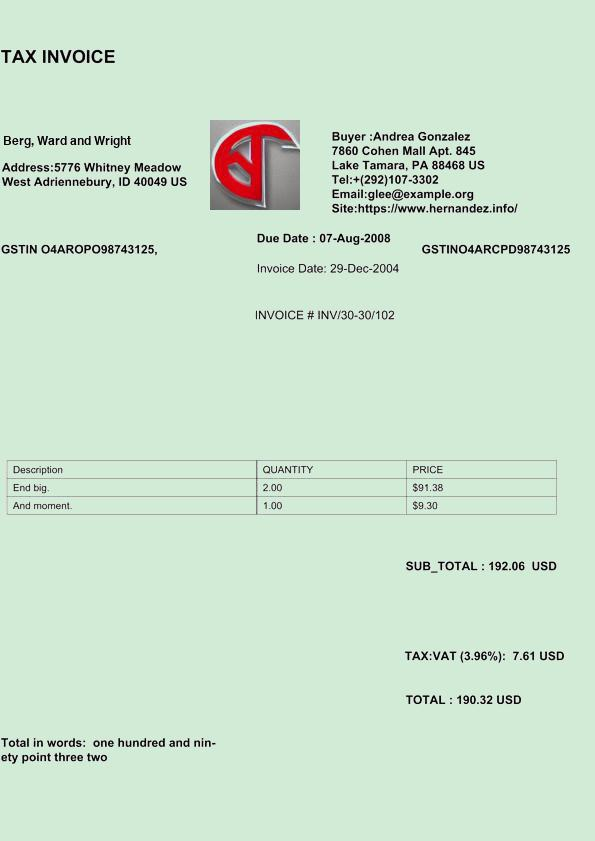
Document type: Invoice